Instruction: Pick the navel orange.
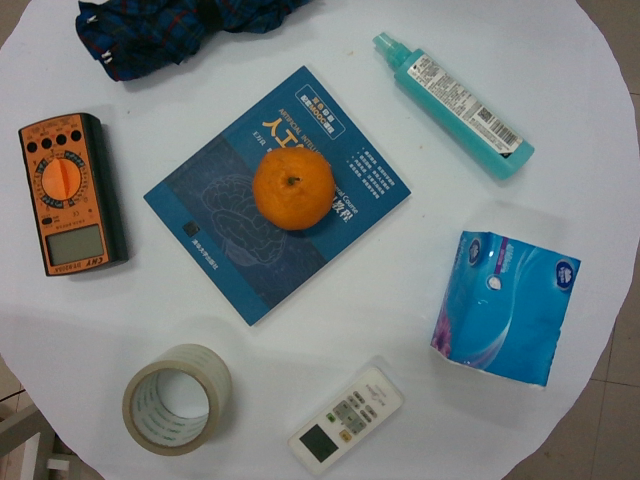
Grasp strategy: vertical